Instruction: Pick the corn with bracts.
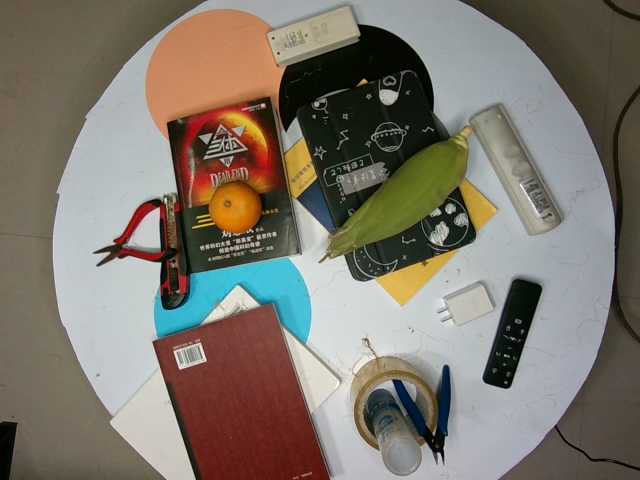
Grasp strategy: vertical